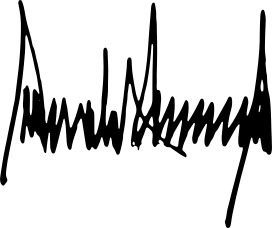
Signature of: donald trump